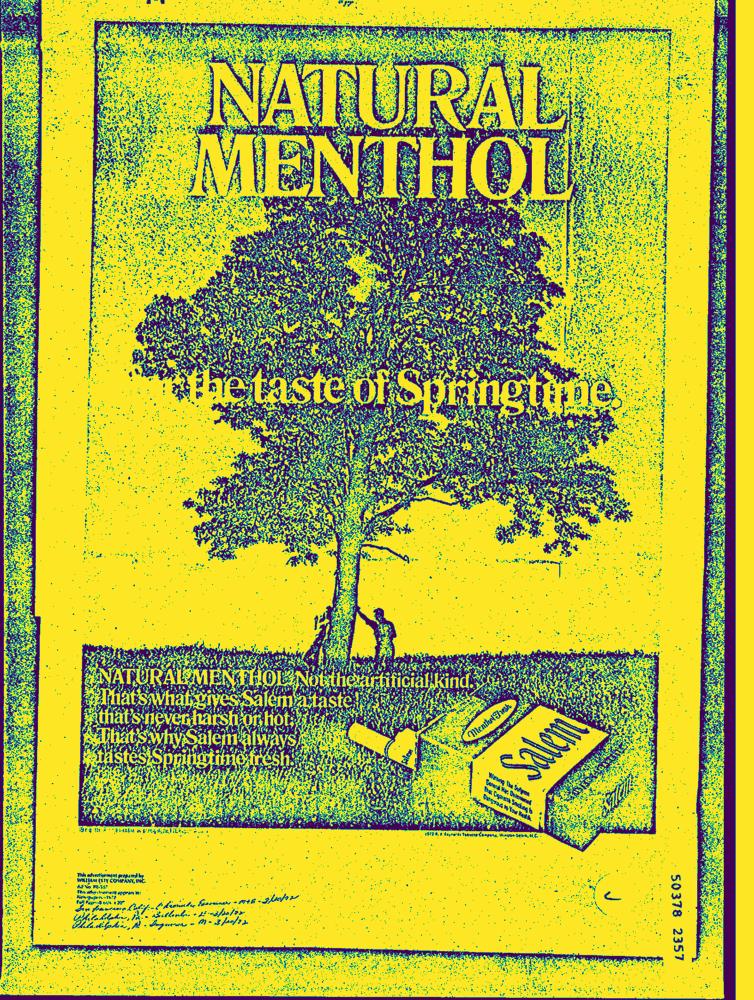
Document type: AD